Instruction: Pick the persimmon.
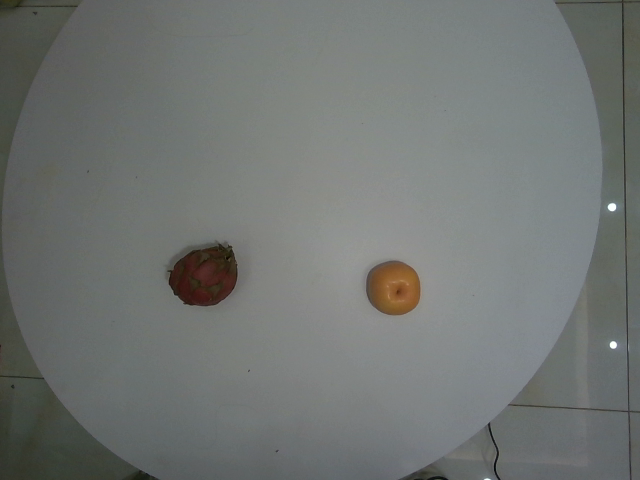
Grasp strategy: vertical